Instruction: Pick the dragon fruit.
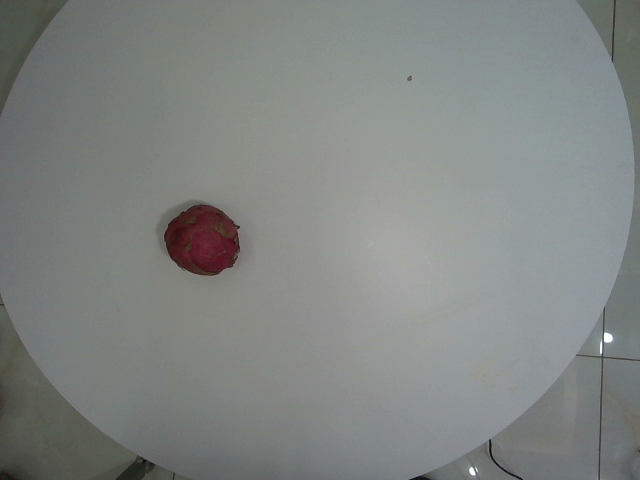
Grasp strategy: vertical